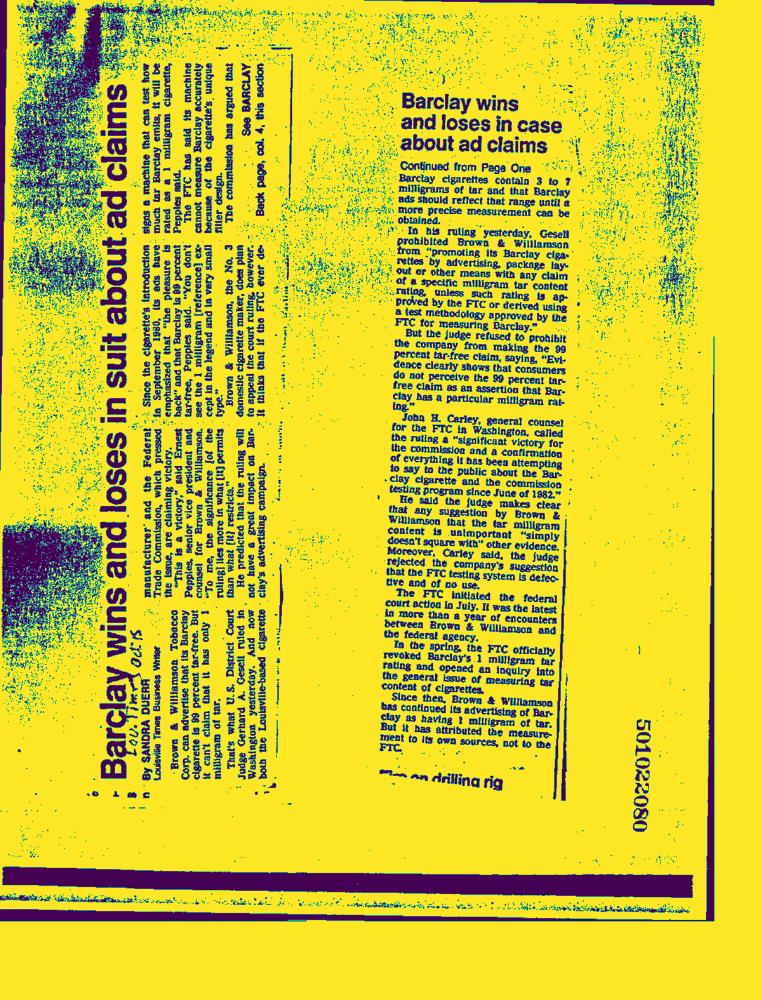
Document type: News-Article